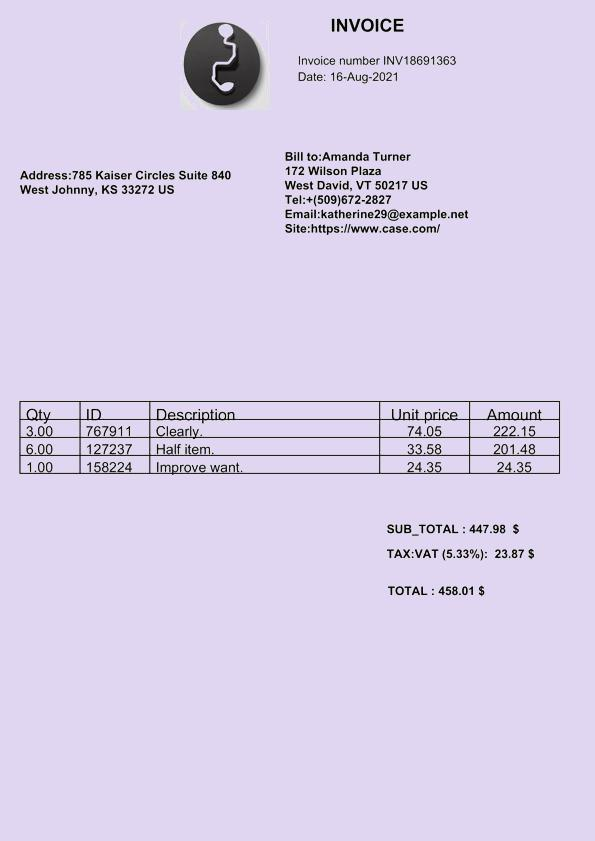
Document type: Invoice